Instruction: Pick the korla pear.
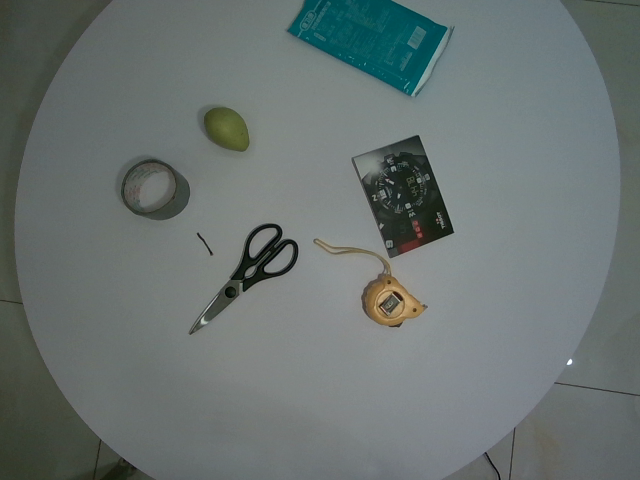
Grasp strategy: vertical